Question: What might the diagnosis be?
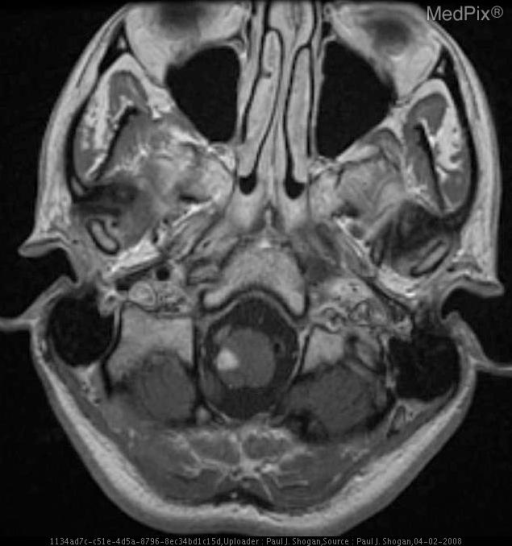
Answer: The possible diagnosis includes Dissection
Racemose Capillary Telangiectasia.